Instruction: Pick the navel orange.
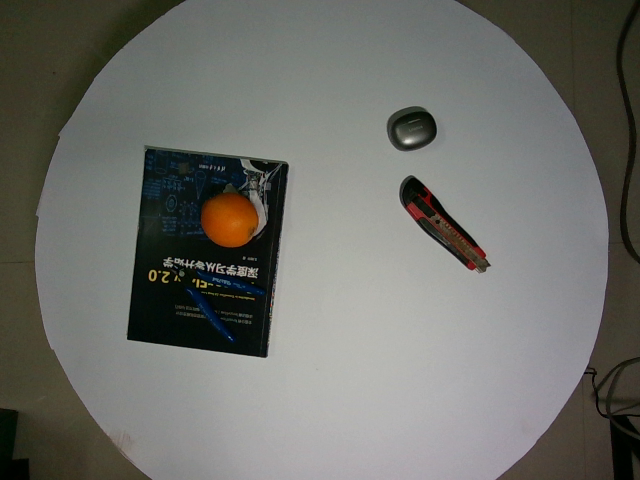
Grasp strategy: vertical